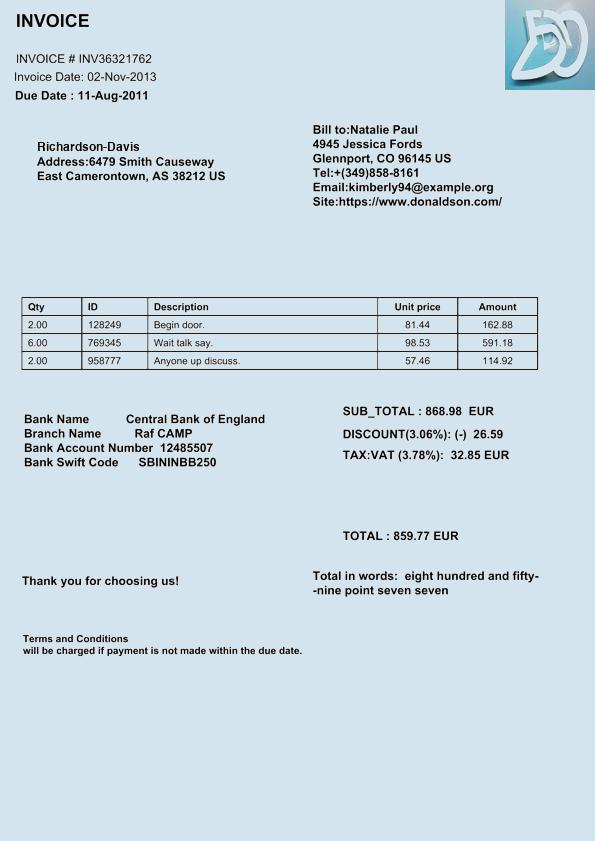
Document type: Invoice